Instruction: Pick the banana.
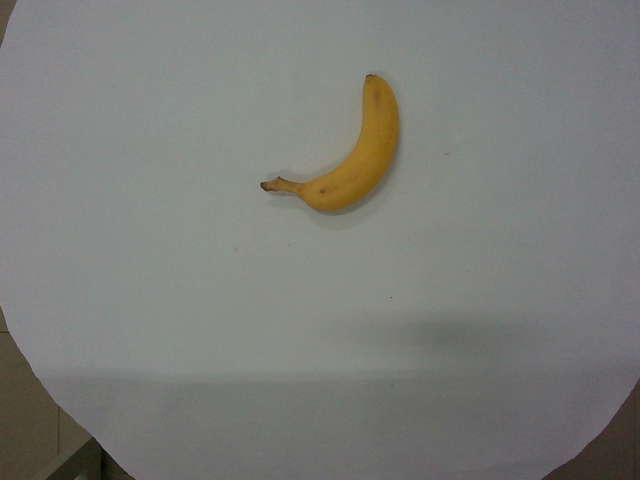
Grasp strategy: vertical